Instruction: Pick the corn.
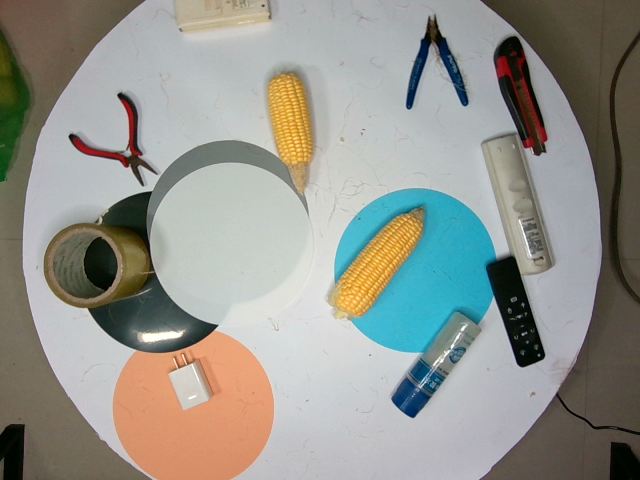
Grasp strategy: vertical